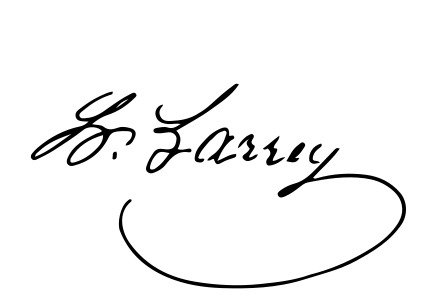
Signature of: félix hippolyte larrey